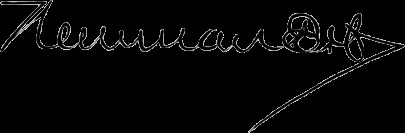
Signature of: newman erb